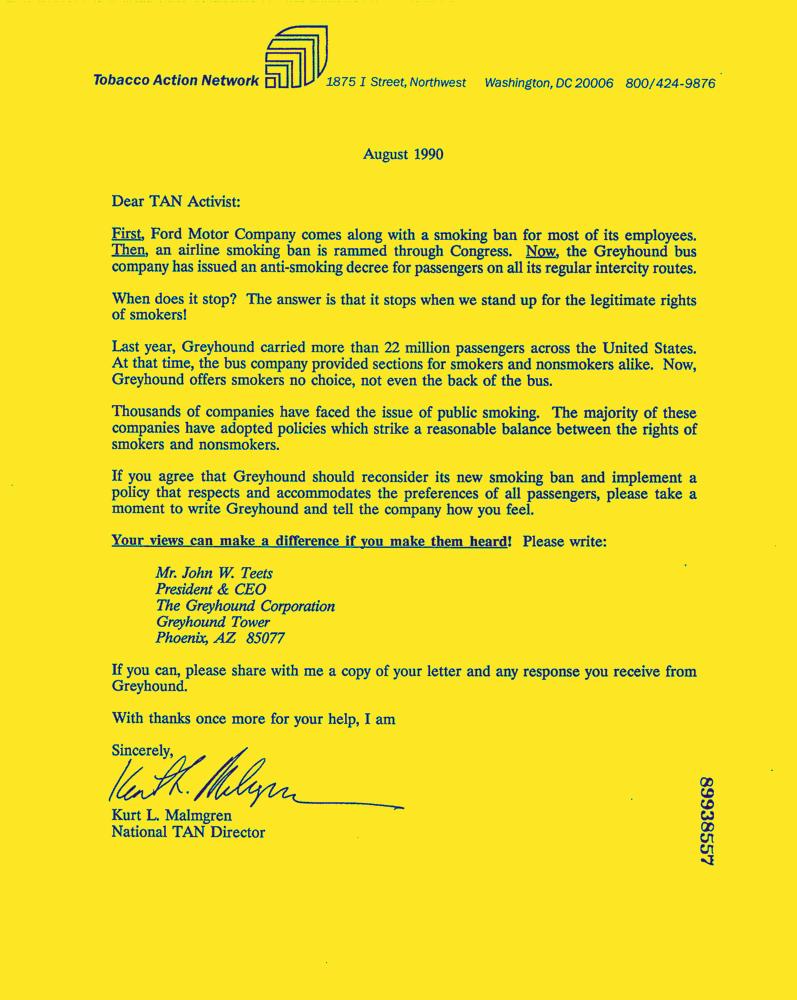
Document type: Letter-Doc